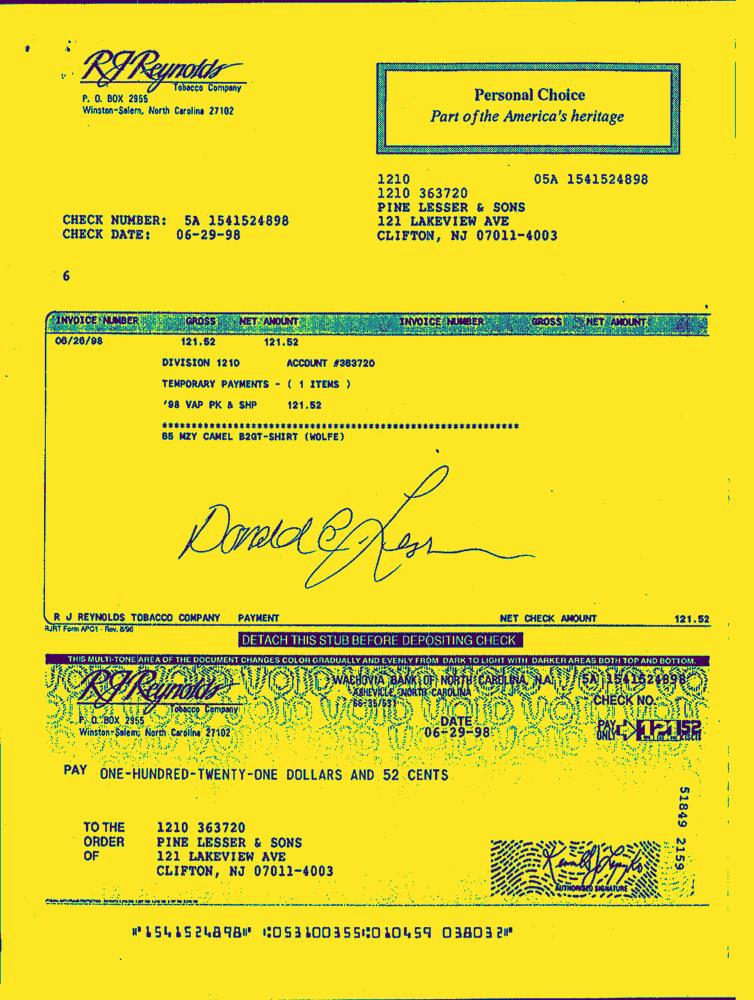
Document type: Invoice-Doc